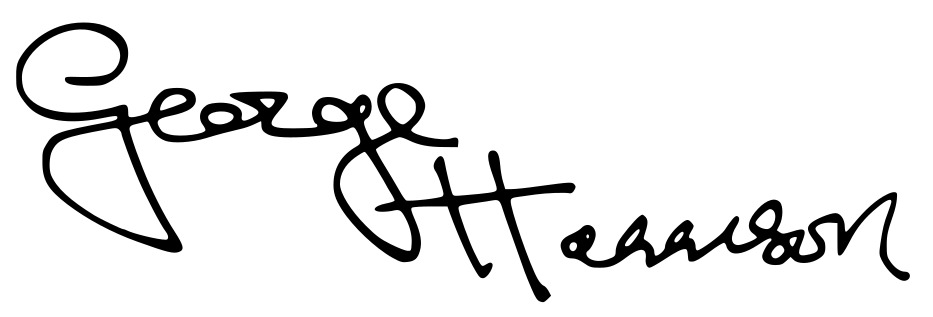
Signature of: george harrison